Question: What do the imaging results show?
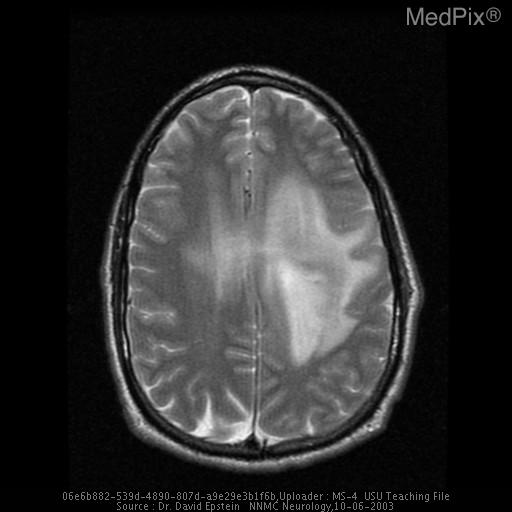
Answer: The imaging shows Solitary deep lesion with mild midline shift and patchy enhancement.  Abnormal white matter signal in the right hemisphere suggesting tumor extension across the corpus callosum. Increased white matter signal in left frontoparietal region with mild midline shift. Non enhancing cystic lesions are seen in the left parietal lobe.  There are areas of enhancement around the cystic lesion on post gad images consistent with small vessel proliferation. Severe edema is present and some increased white matter signal in the right hemisphere may represent tumor extension across the corpus callosum..